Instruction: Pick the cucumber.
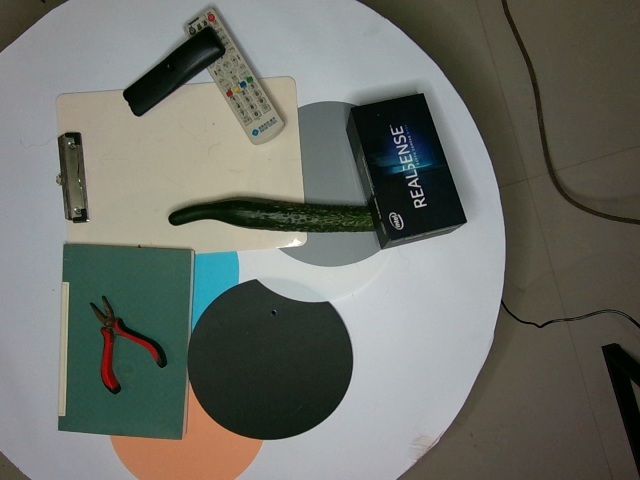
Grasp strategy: vertical